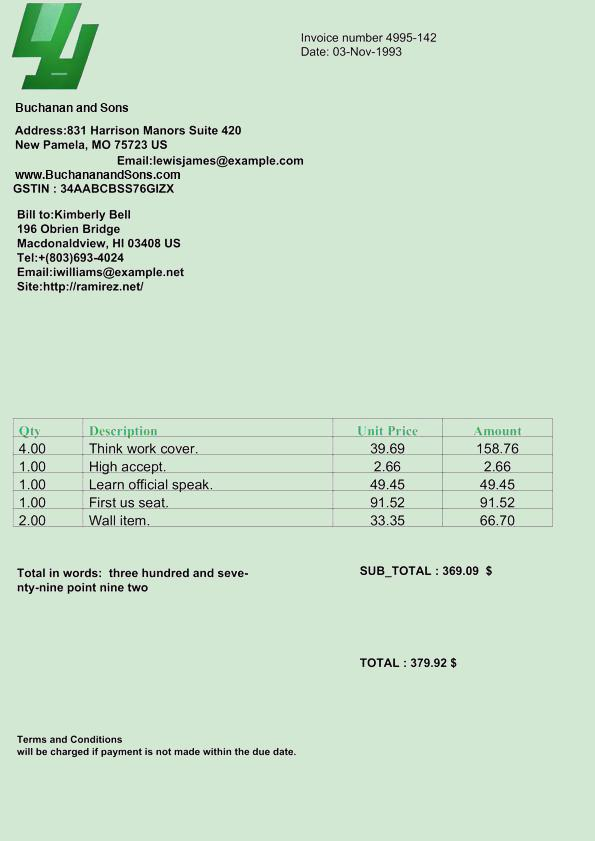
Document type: Invoice